Question: What is the suspected problem?
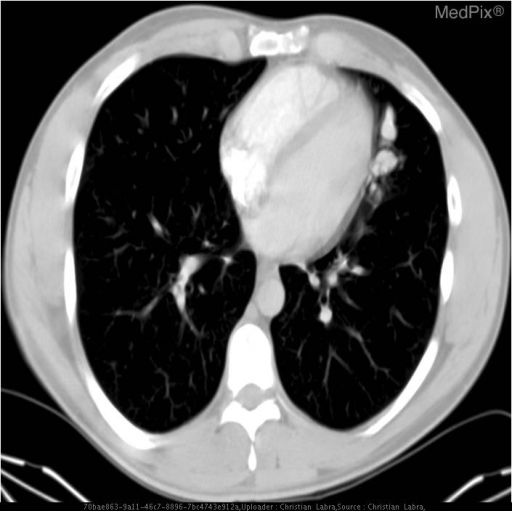
Answer: The findings suggest left pulmonary AVM. Enhancing areas are noted in the region of the lingula. The patient might have a history of 27 year old active duty man with acute onset or deep, non-radiating, chest pain.